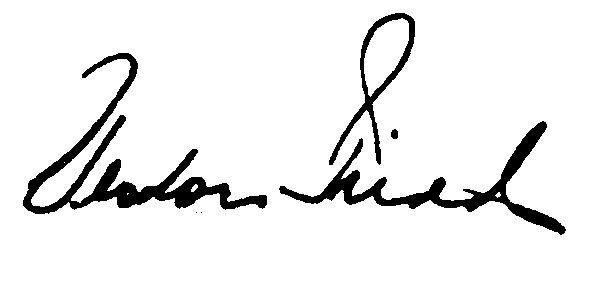
Signature of: teodoro picado michalski